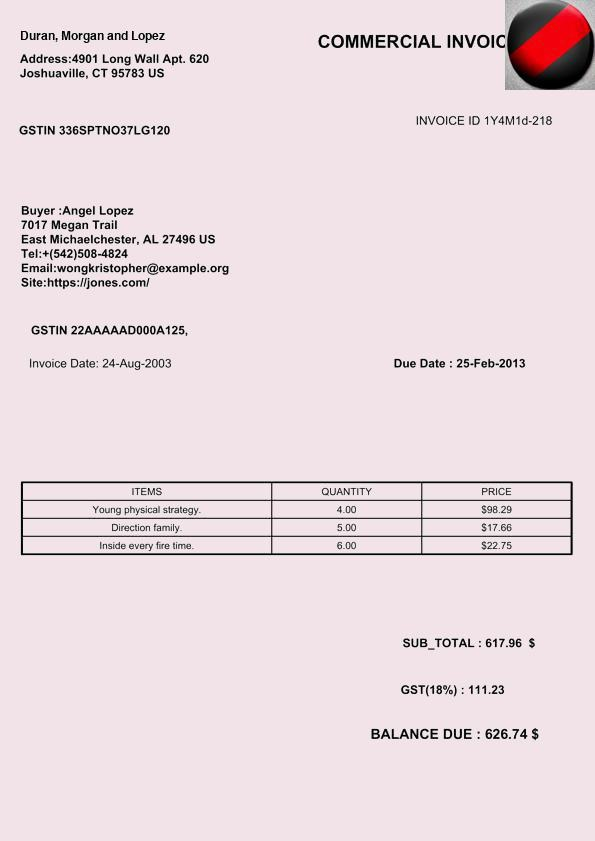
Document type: Invoice